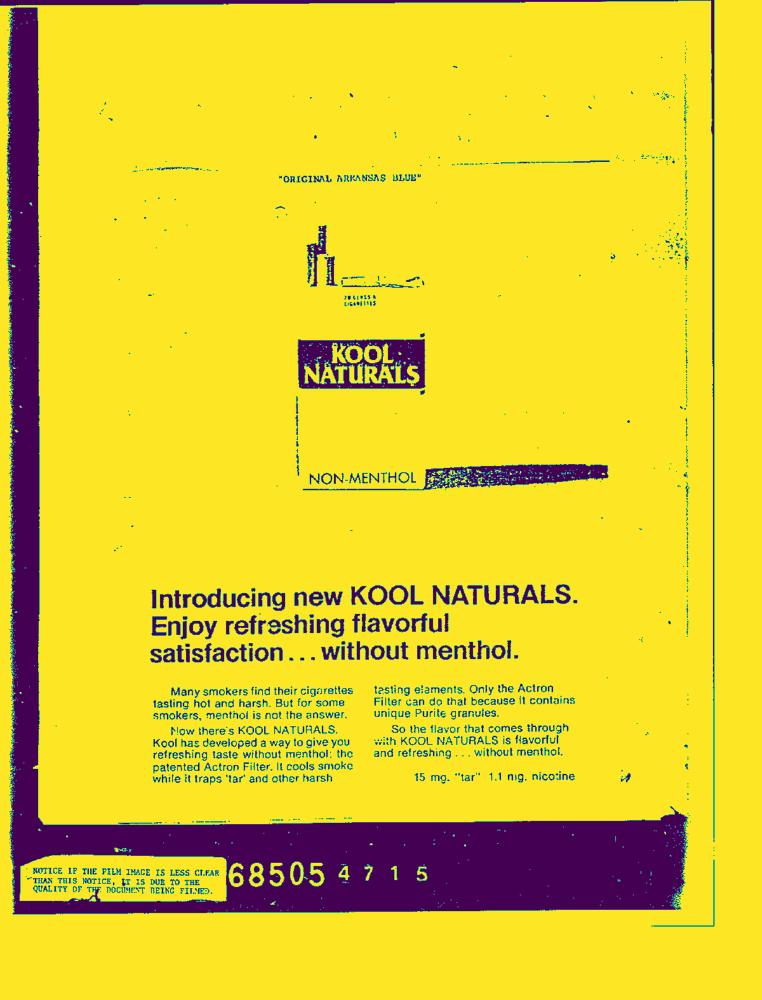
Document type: AD